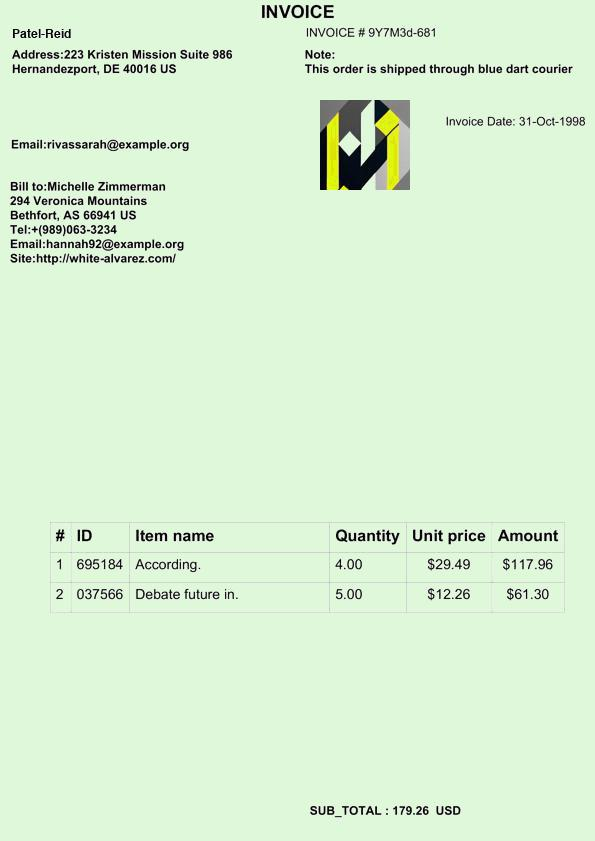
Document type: Invoice